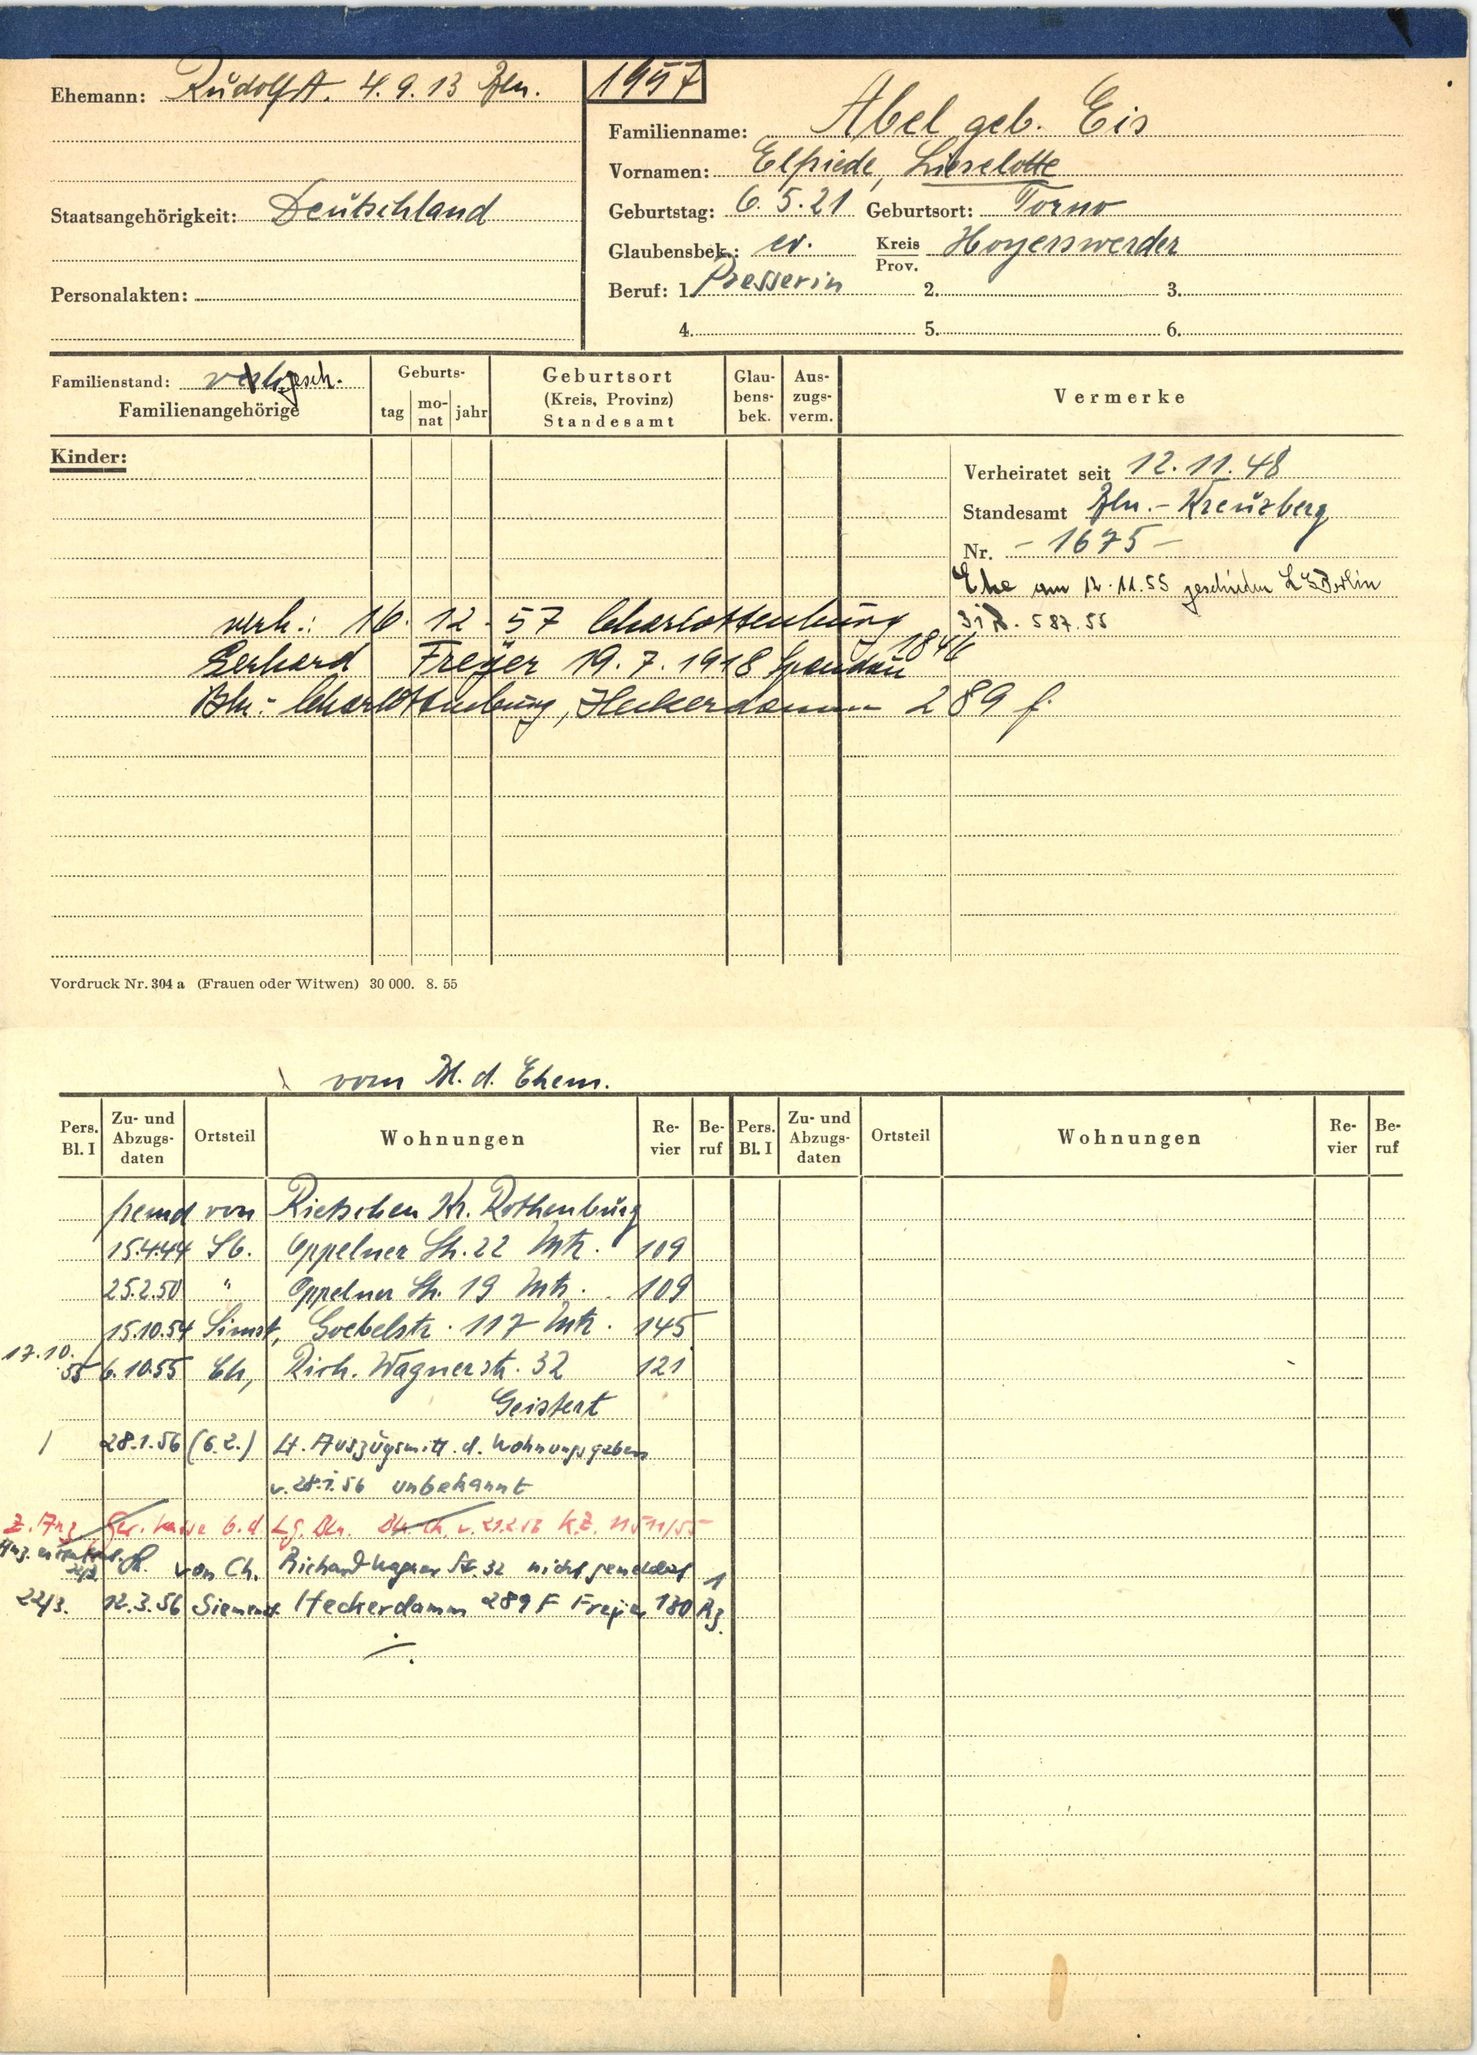
Abel geb. Eis